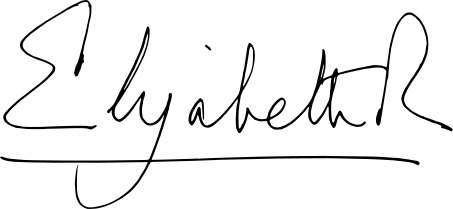
Signature of: elizabeth ii